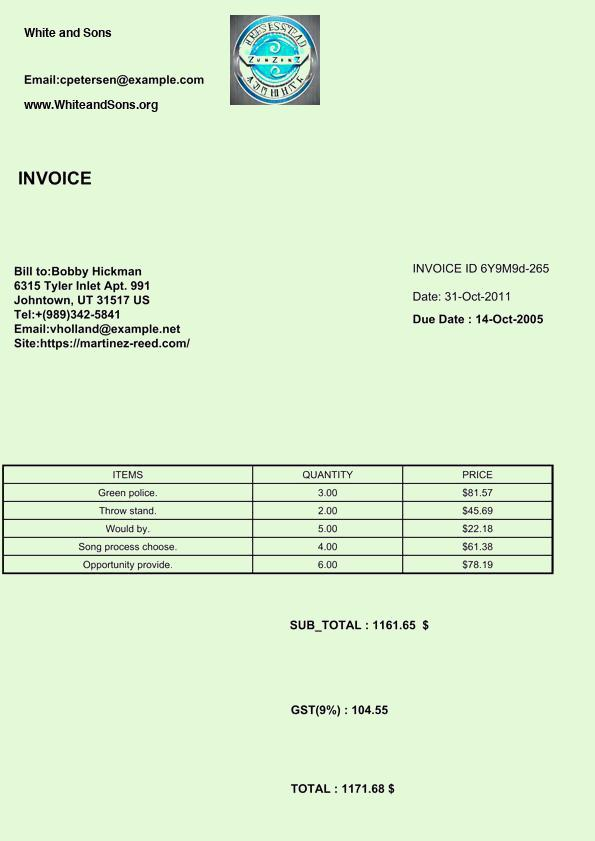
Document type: Invoice